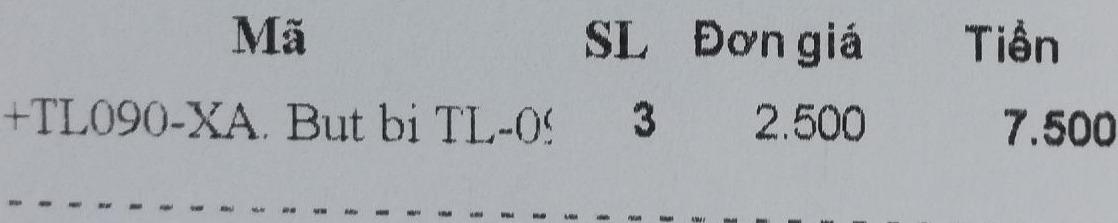
<table>
<tr>
<th>Mã</th>
<th>SL</th>
<th>Đơn giá</th>
<th>Tiền</th>
</tr>
<tr>
<td>+TL090-XA. But bi TL-09</td>
<td>3</td>
<td>2.500</td>
<td>7.500</td>
</tr>
</table>